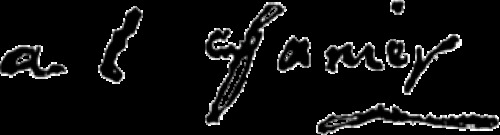
Signature of: alexandrine fanier